Question: What is the suspected problem?
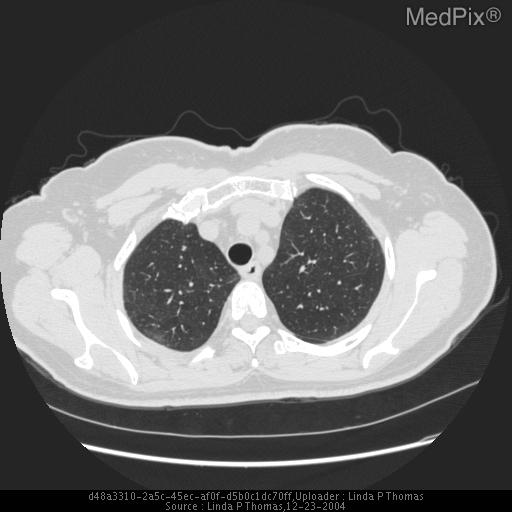
Answer: The findings suggest Initial chest radiographs interpreted as normal. Subsequent chest radiographs 3 months later showed bibasilar interstitial opacities.
High resolution chest CT revealed predominantly mid and lower lung zone ground-glass opacities and prominent but not enlarged mediastinal lymph nodes.. Follow-up CT. The patient might have a history of Worsening chronic cough and mild dyspnea..